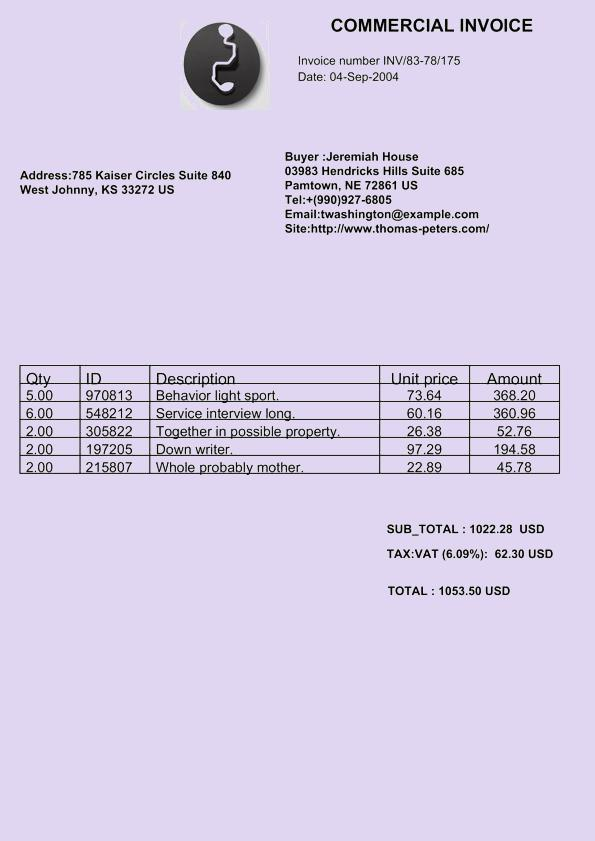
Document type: Invoice